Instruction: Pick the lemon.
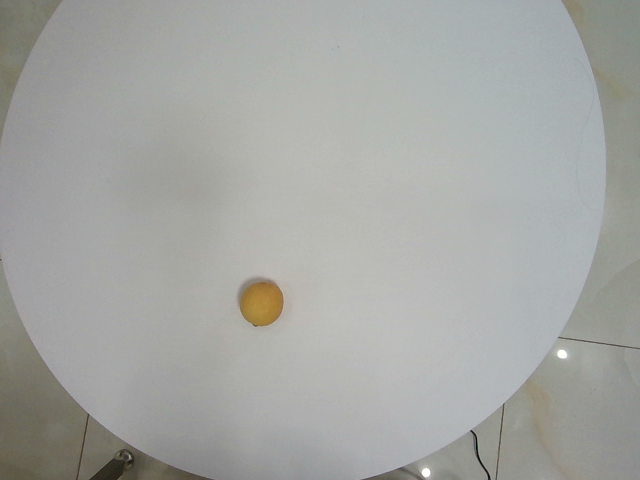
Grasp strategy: vertical